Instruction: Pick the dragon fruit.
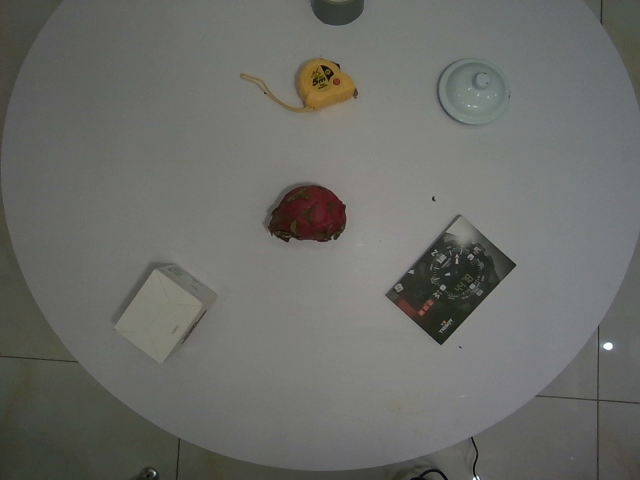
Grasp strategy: vertical